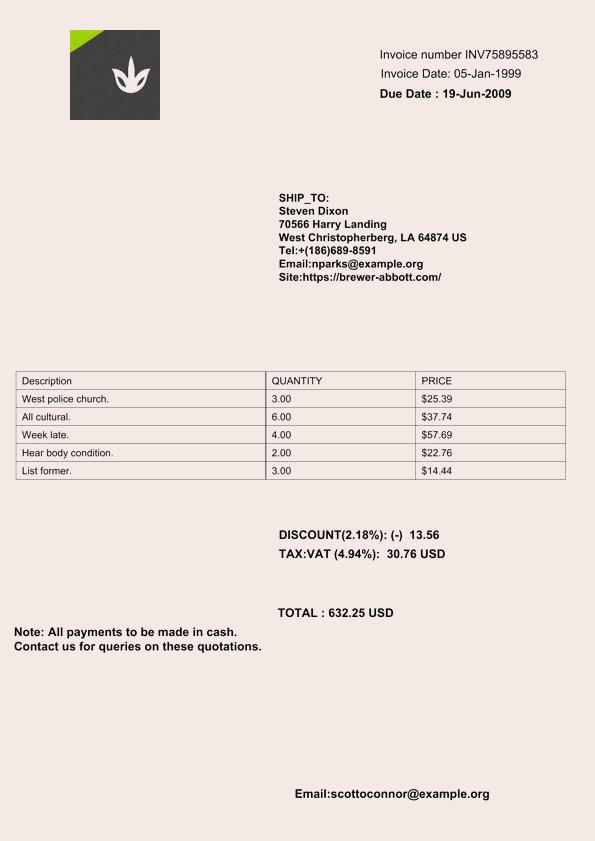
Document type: Invoice